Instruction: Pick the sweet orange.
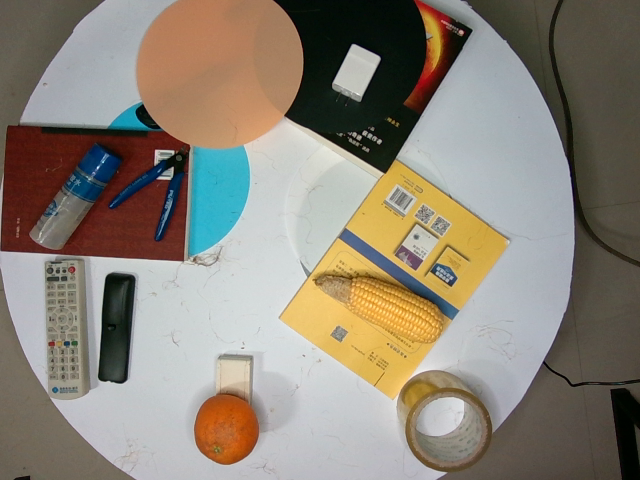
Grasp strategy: vertical